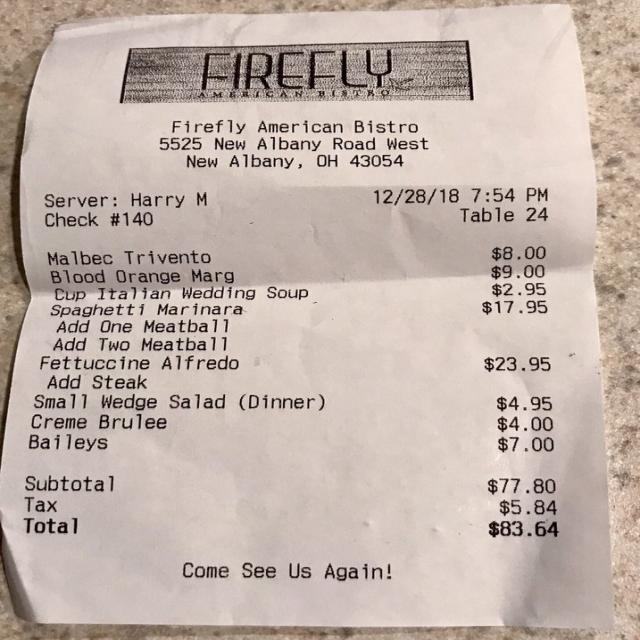
gt_parse: date: 12/28/18
criticals: name: Total
price: $83.64
store: Firefly American Bistro